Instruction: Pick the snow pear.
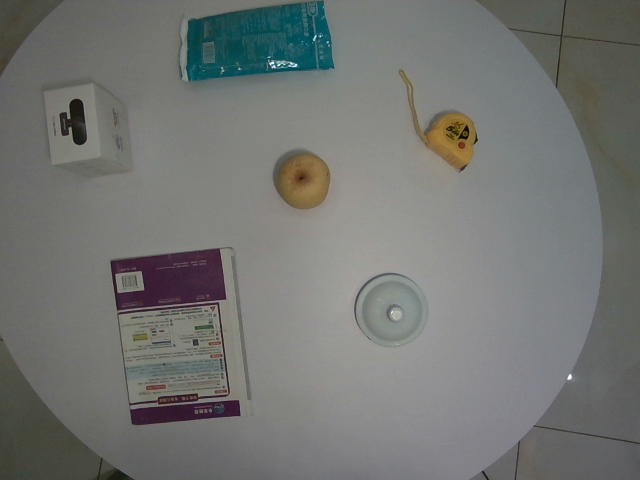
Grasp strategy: vertical